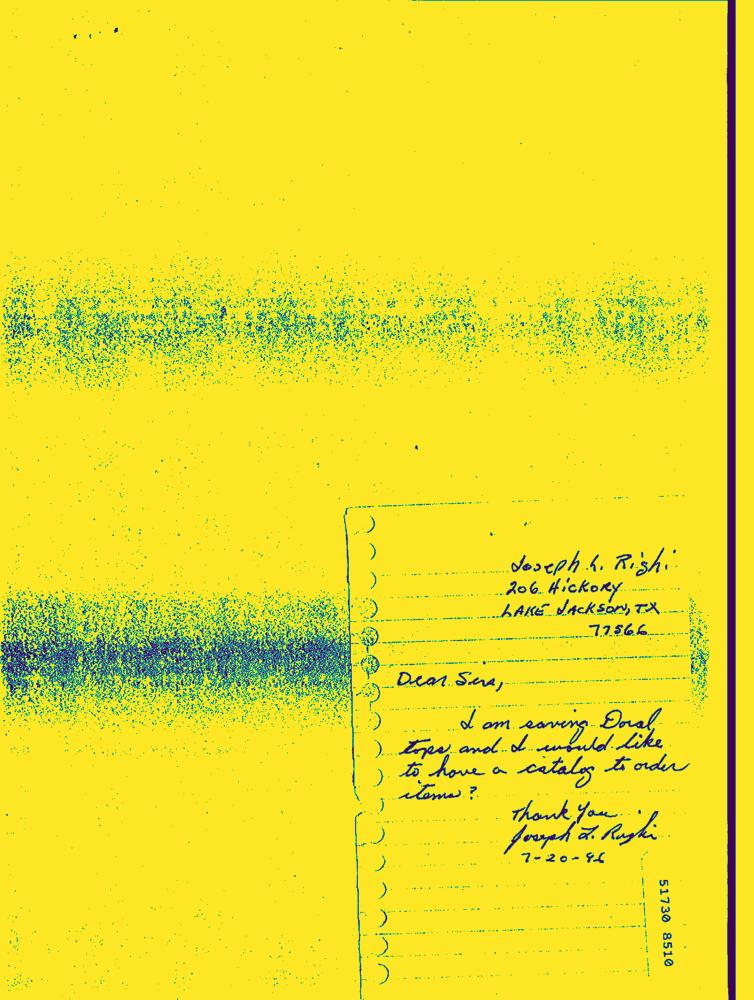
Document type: Hand-Written